Question: Explain the disease:
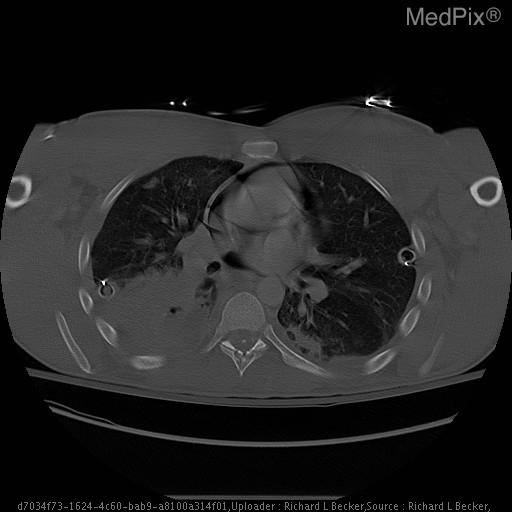
Answer: The disease is discussed as: Pneumopericardium is defined as air with the pericardial sac. It is an uncommon finding and the exact mechanism is still not well understood although it is an associated complication of existing pneumothorax or pneumomediastinum. It may occur in patients with barotrauma seondary to a blast injury or from valsalva maneuver. It can also be idiopathic and should be considered as a potential source of chest pain, especially if no trauma is present. It is important to recognize because it can result in cardiac tamponade for which the treatment is either surgical with needle drainage or close observation because they can spontaneously resolve.